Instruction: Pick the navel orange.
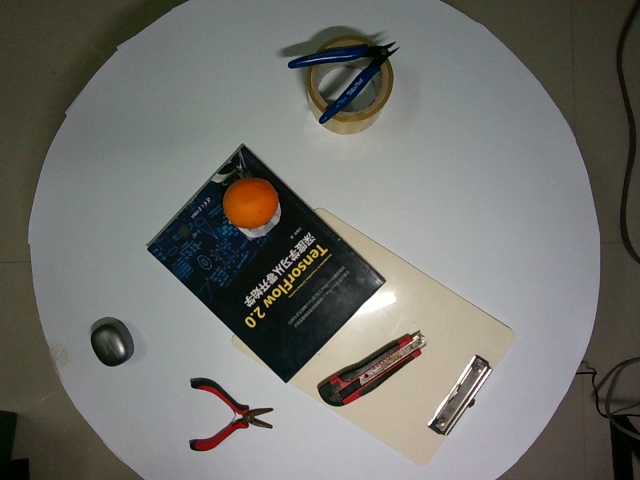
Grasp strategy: vertical